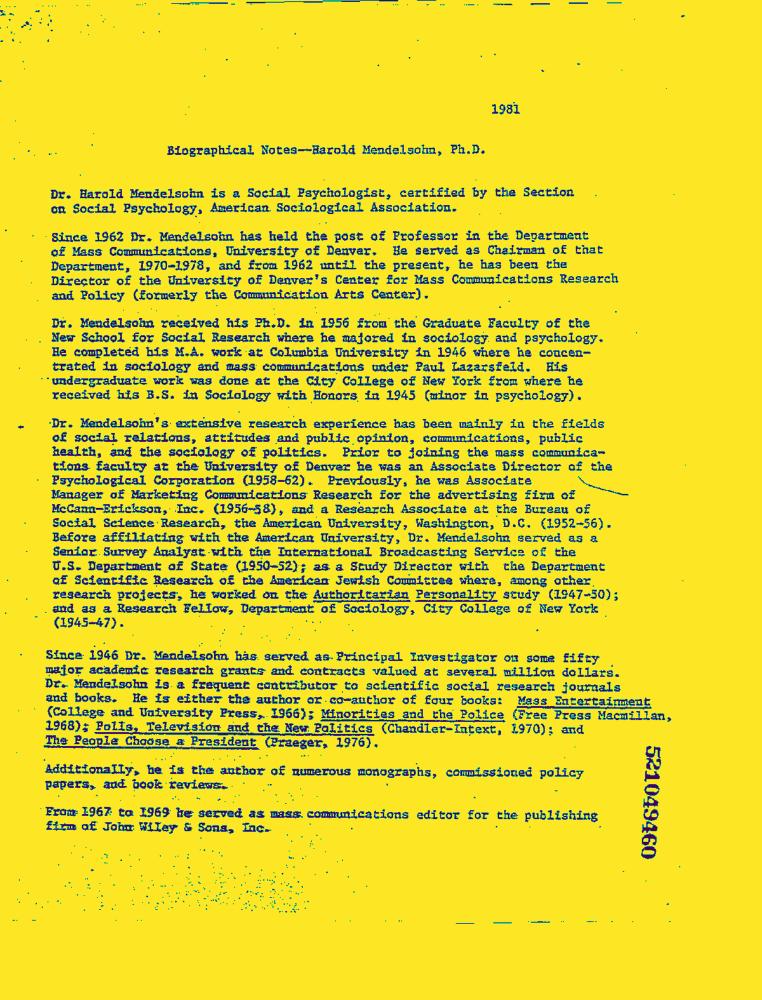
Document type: Resume-Doc